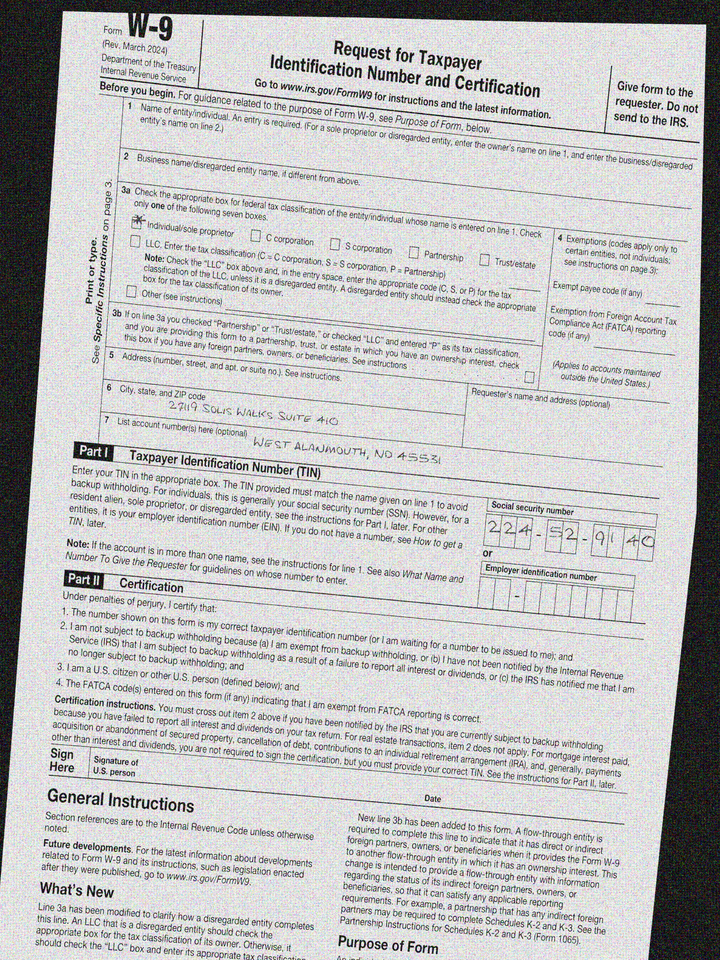
adr1: 27119 Solis Walks Suite 410
adr2: West Alanmouth, ND 45531
cbx: yes
ssn: 224529140